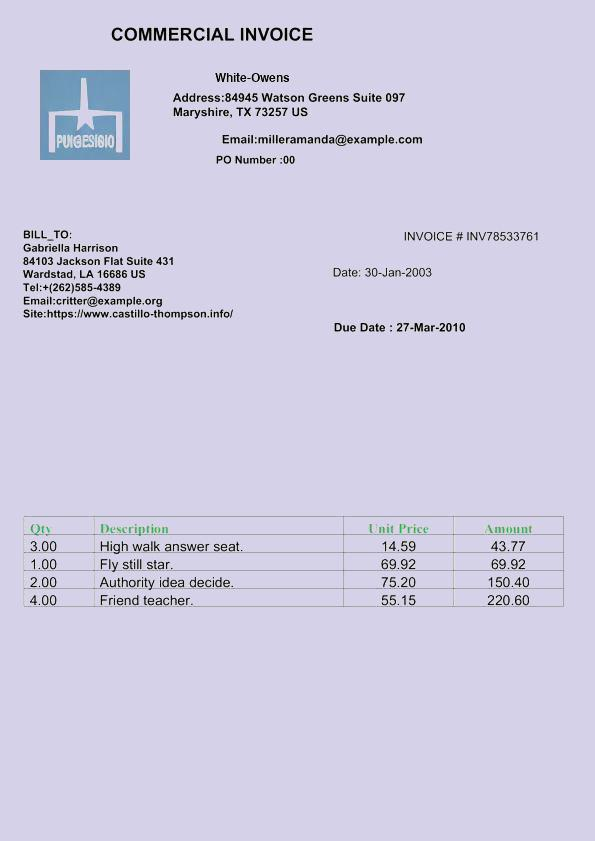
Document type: Invoice